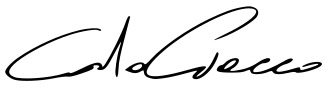
Signature of: carlo cracco